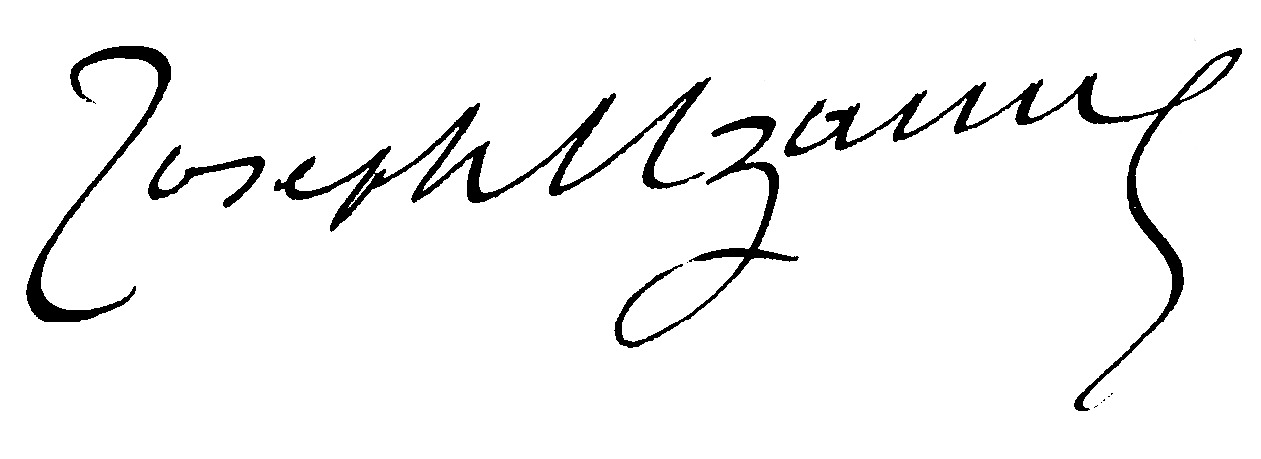
Signature of: joseph uzanne